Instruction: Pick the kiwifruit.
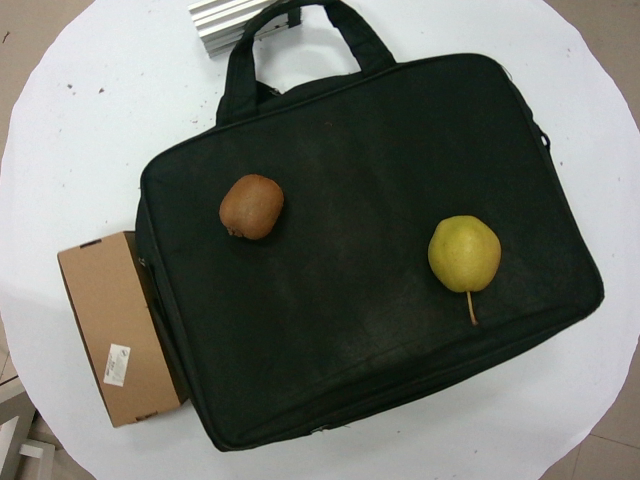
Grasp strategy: vertical